Question: How does the patient history play a role?
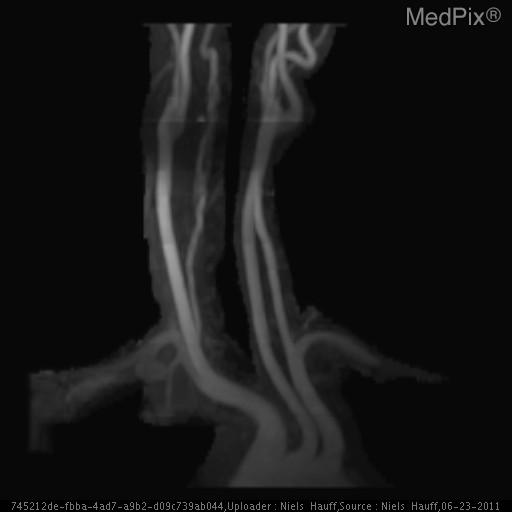
Answer: The patient's history of 33 year old woman with 2 weeks of posterior headache and neck pain, nausea, and intermittent dizziness.  This has been worsening over the last 2 days. She reports subjective paresthesias of both hands as well as left upper extremity weakness. is key in understanding the case.